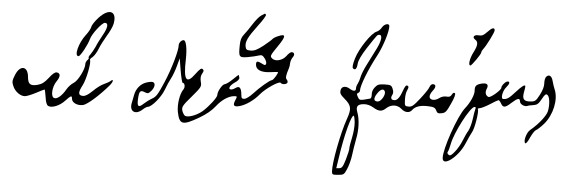
Signature of: andreas zaimis